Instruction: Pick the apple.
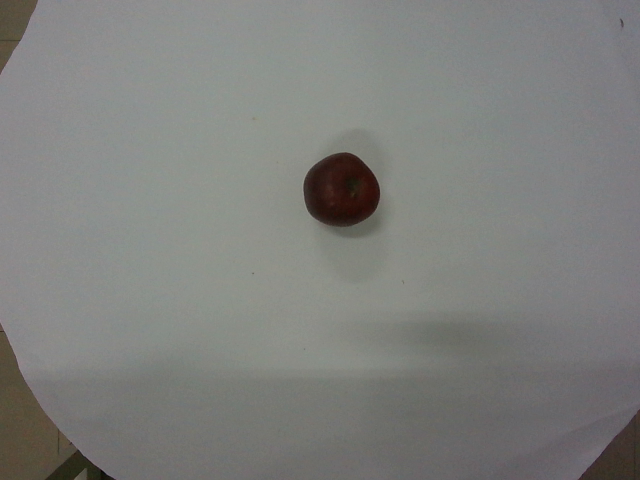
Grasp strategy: vertical